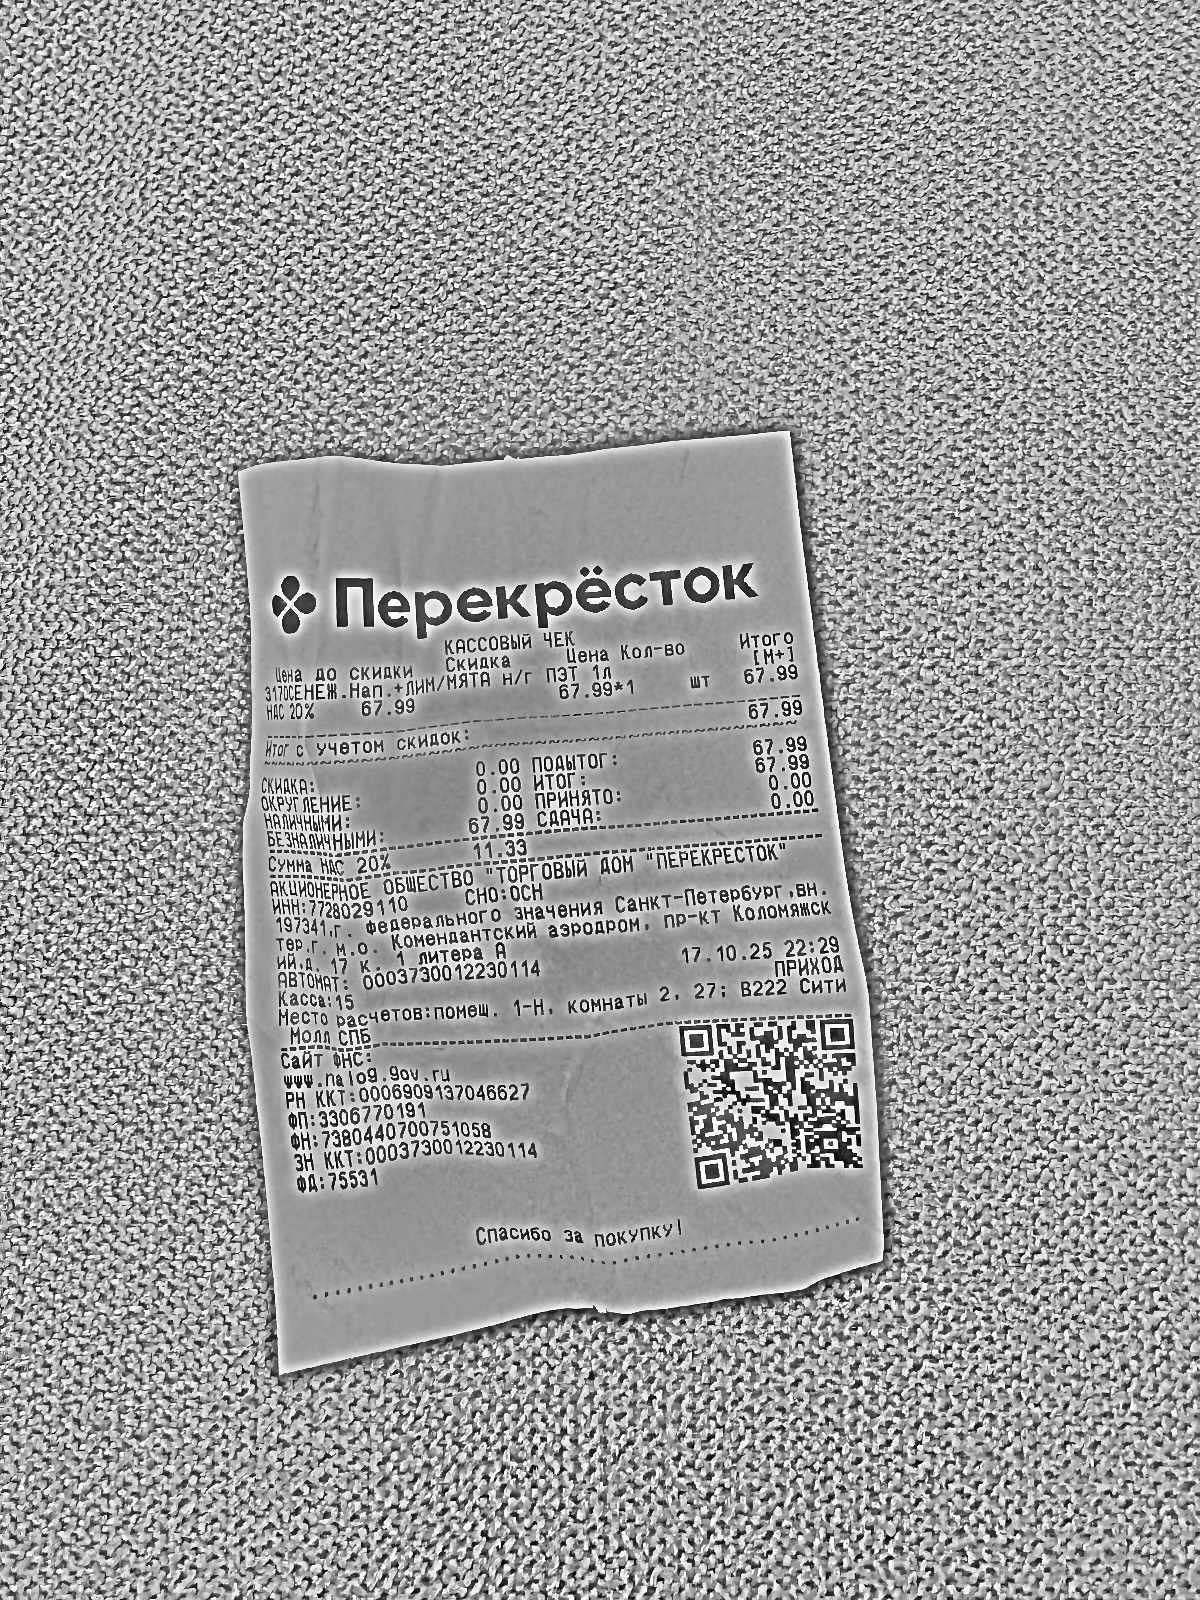
Продавец: АКЦИОНЕРНОЕ ОБЩЕСТВО "ТОРГОВЫЙ ДОМ "ПЕРЕКРЁСТОК"
ИНН: 7728029110
Дата: 17.10.25
Товары: 3170СЕНЕЖ.Нап.+ЛИМ/МЯТА н/г ПЭТ 1л
Количество: 1
Цена: 67.99
Сумма: 67.99
Итого: 67.99